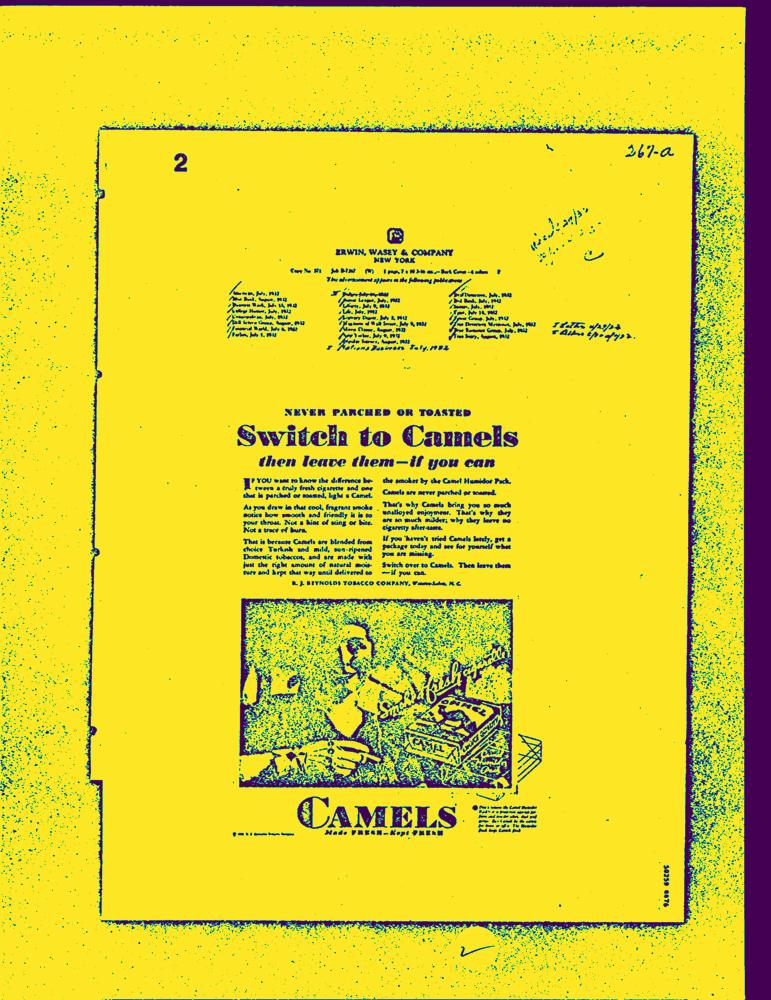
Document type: AD